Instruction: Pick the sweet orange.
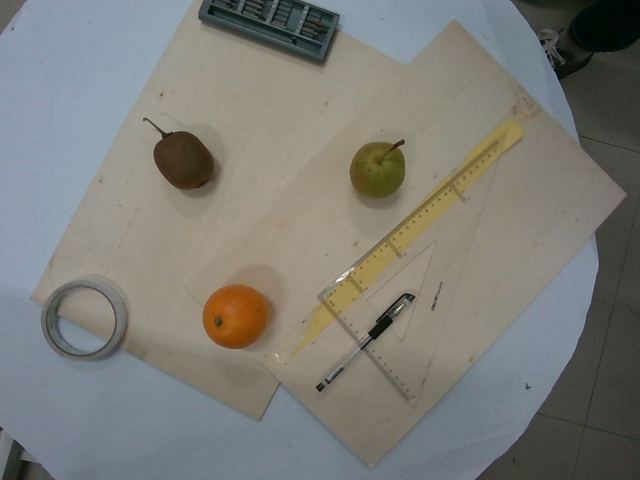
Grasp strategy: vertical